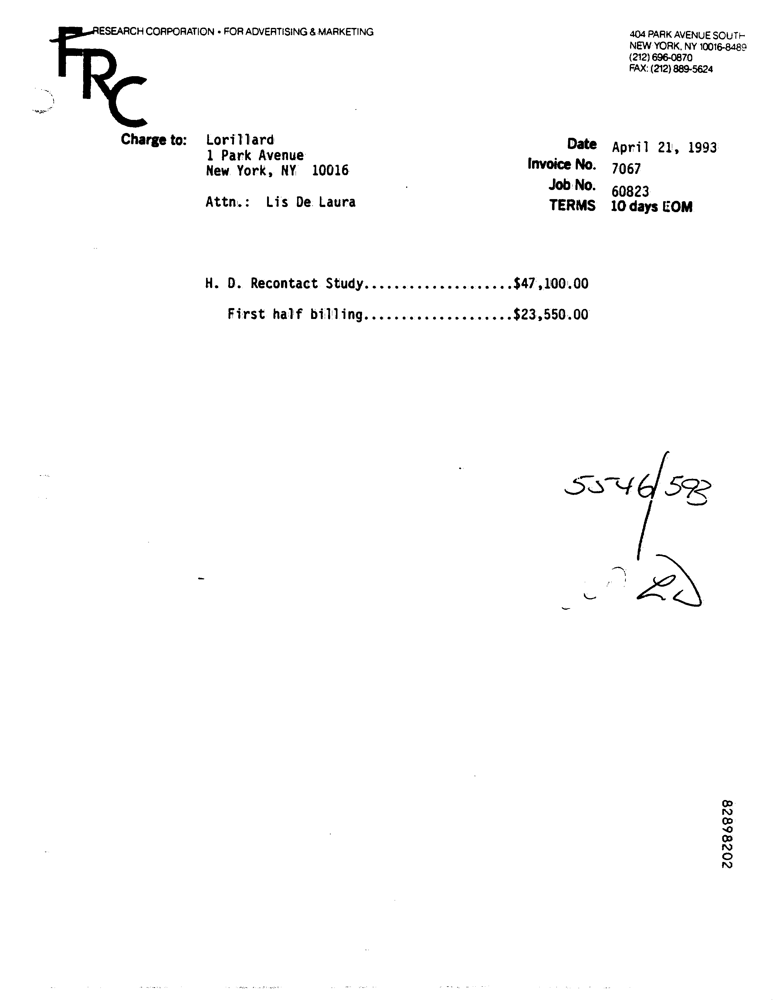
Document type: Invoice